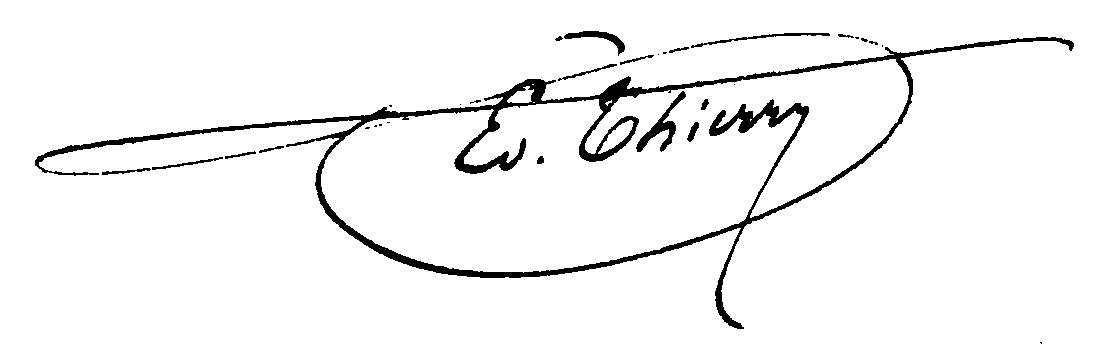
Signature of: édouard thierry